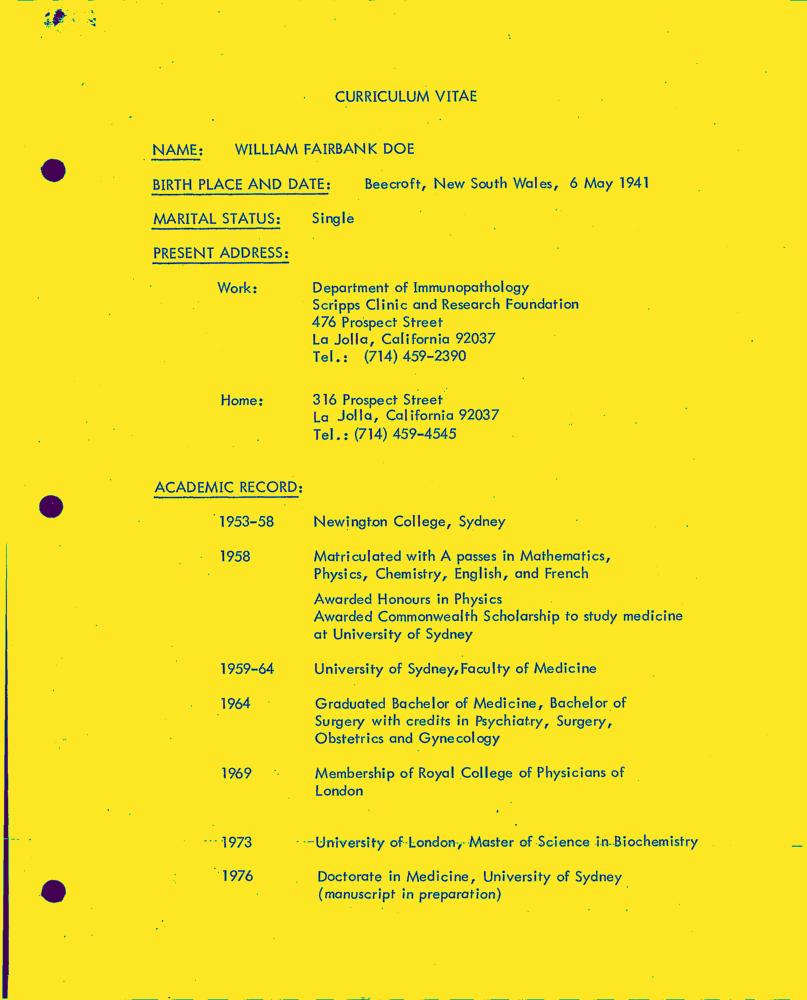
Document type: Resume-Doc